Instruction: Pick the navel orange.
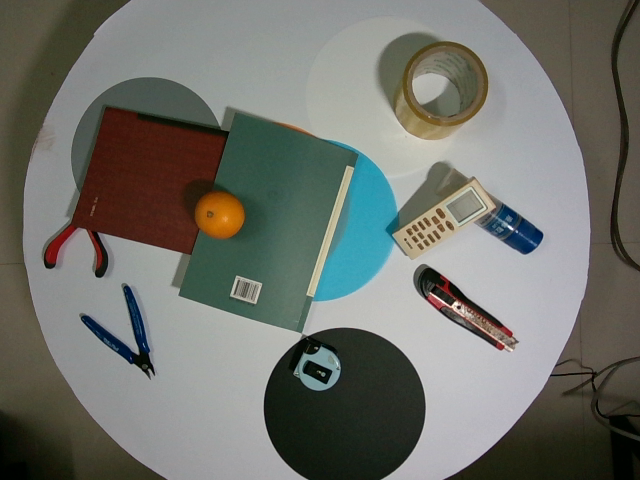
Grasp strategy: vertical